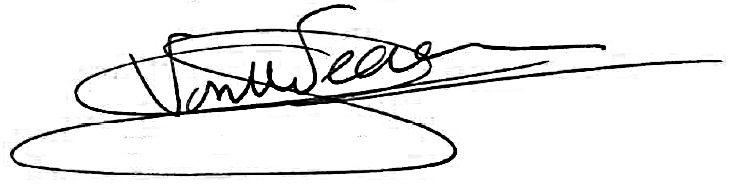
Signature of: jobke vonk vedder